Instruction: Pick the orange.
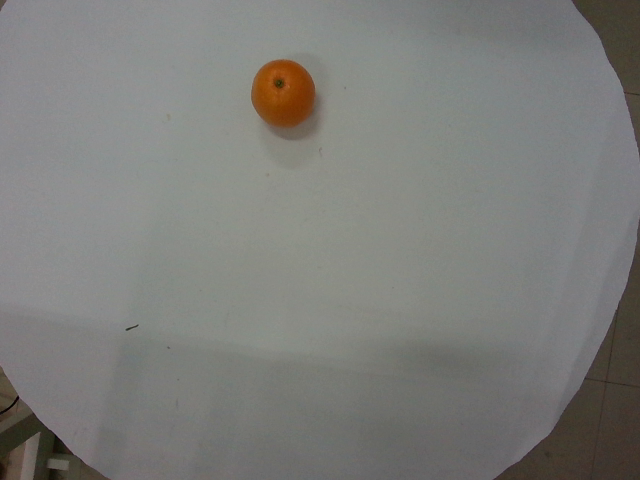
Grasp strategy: vertical